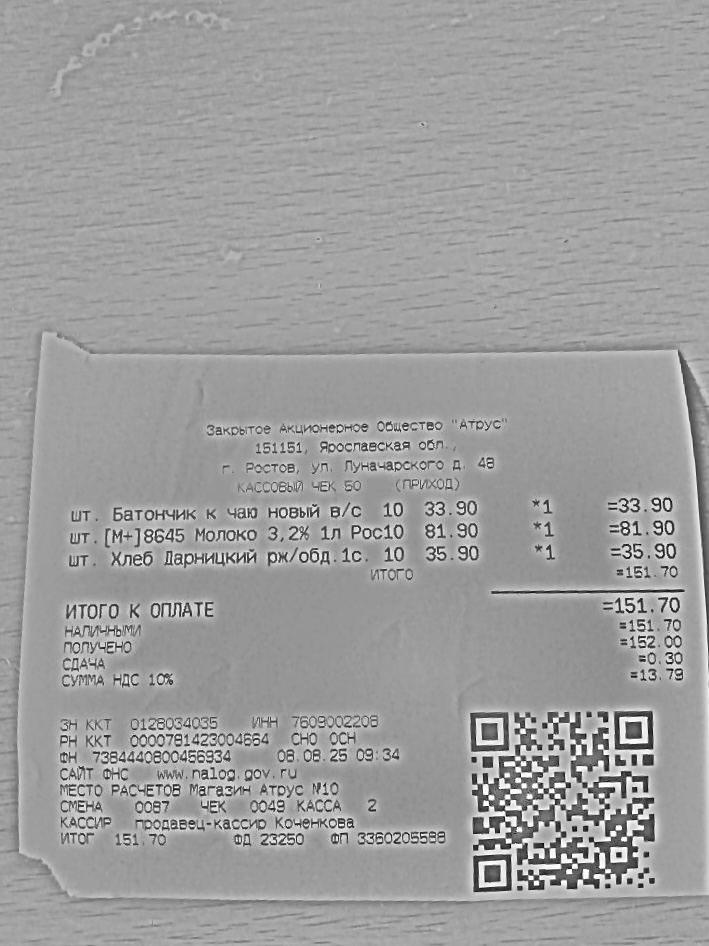
Продавец: Закрытое Акционерное Общество "Атрус"
ИНН: 7609002208
Дата: 08.08.25
Товары: шт. Батончик к чаю новый в/с; шт. [М+]8645 Молоко 3,2% 1л Рос; шт. Хлеб Дарницкий рж/обд.1с.
Количество: 1; 1; 1
Цена: 33.90; 81.90; 35.90
Сумма: 33.90; 81.90; 35.90
Итого: 151.70